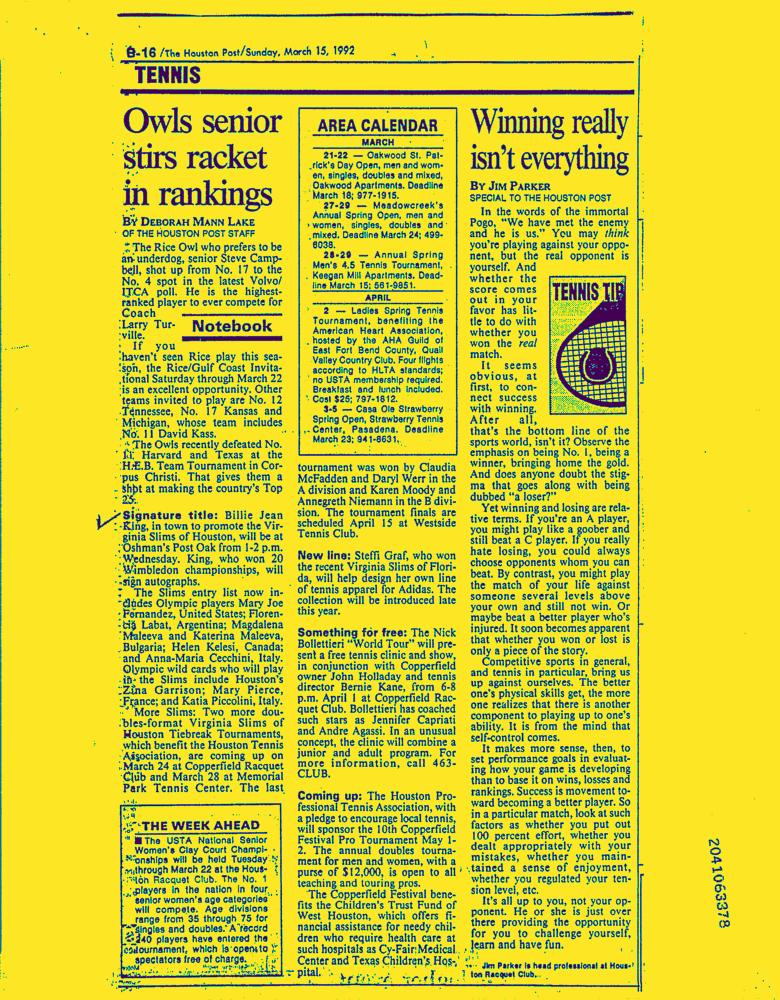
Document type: News-Article